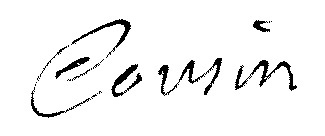
Signature of: charles cousin